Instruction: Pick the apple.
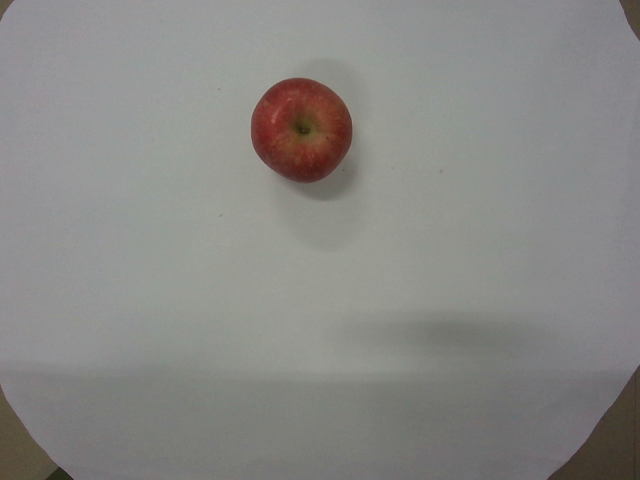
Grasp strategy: vertical